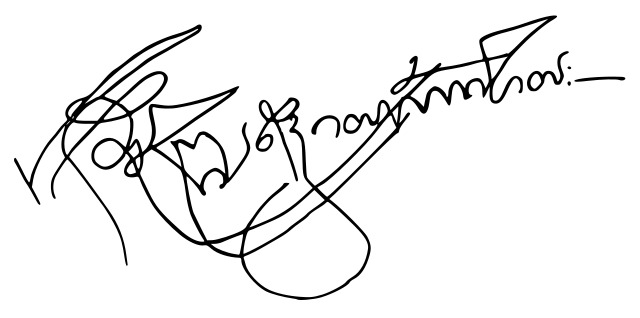
Signature of: george iv of georgia